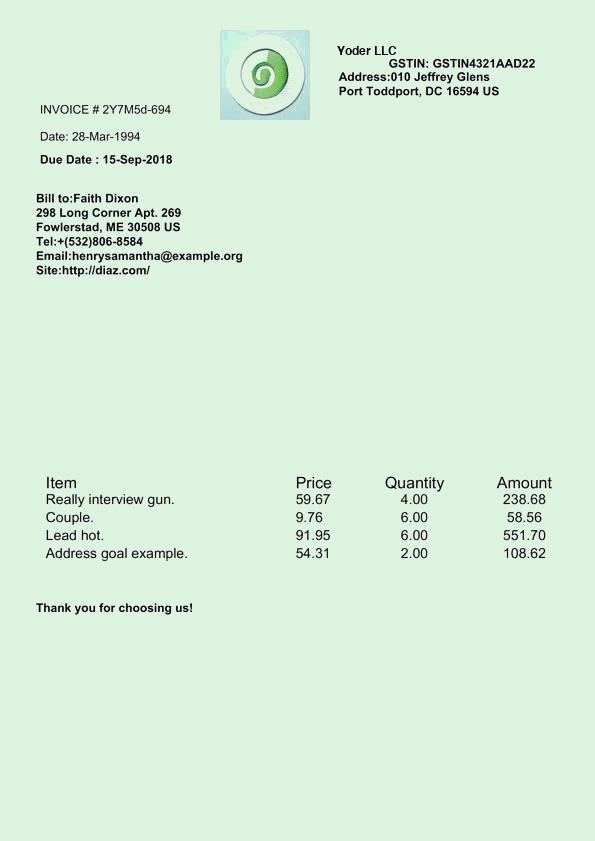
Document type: Invoice